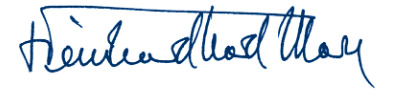
Signature of: reinhard marx